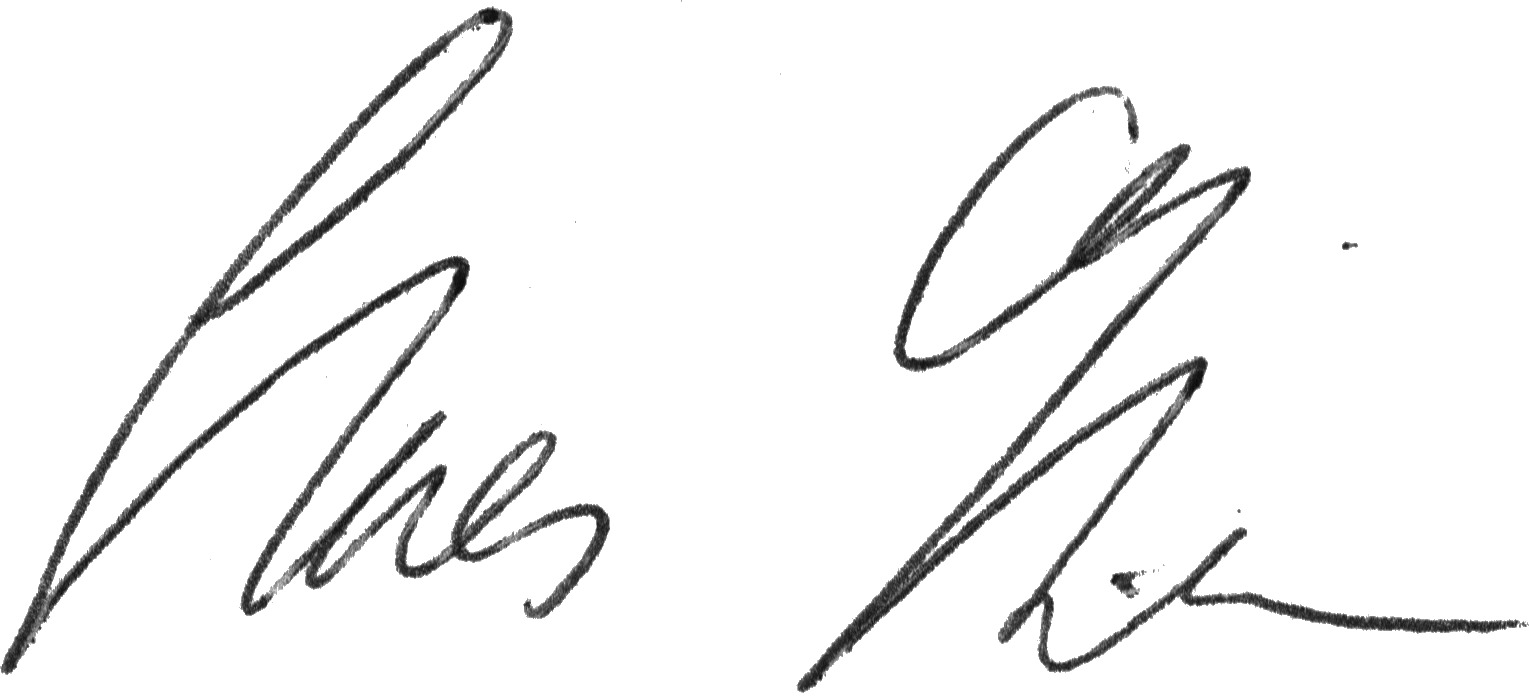
Signature of: claes eriksson